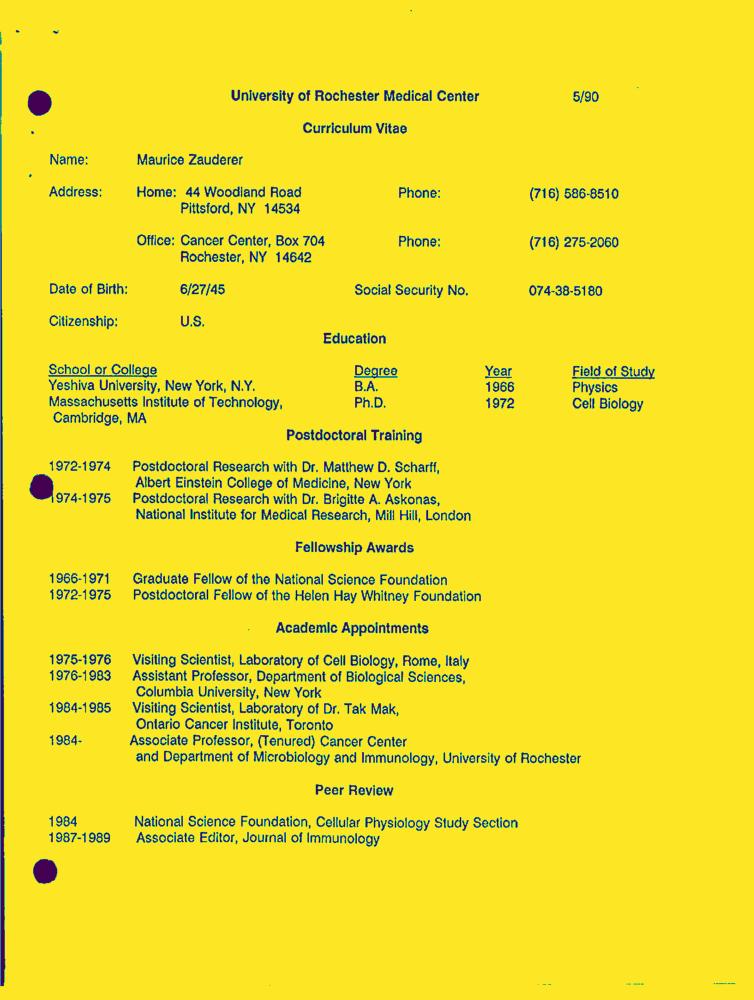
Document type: Resume-Doc